Retrieve the amount in words, amount in figures, name of the payee, date on the cheque, and the bank name from the image.
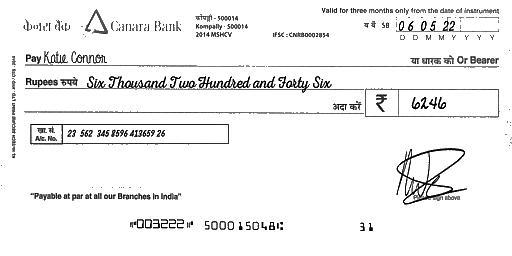
amt_in_words: Six Thousand Two Hundred and Forty Six
amt_in_figures: 6246
payee_name: Katie Connor
bank_name: Canara Bank
cheque_date: 06/05/22